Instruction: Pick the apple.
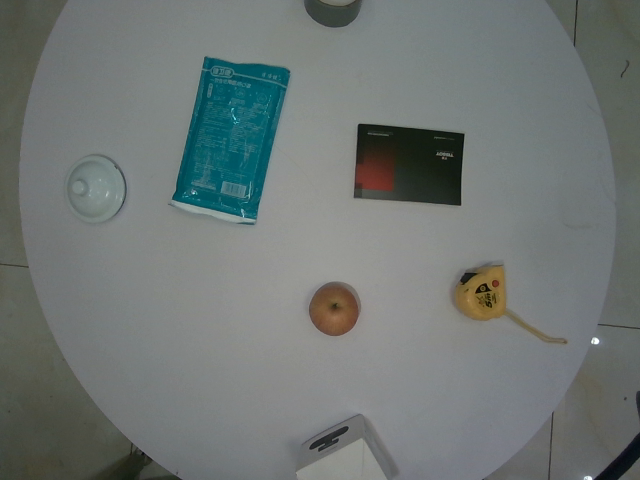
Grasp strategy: vertical